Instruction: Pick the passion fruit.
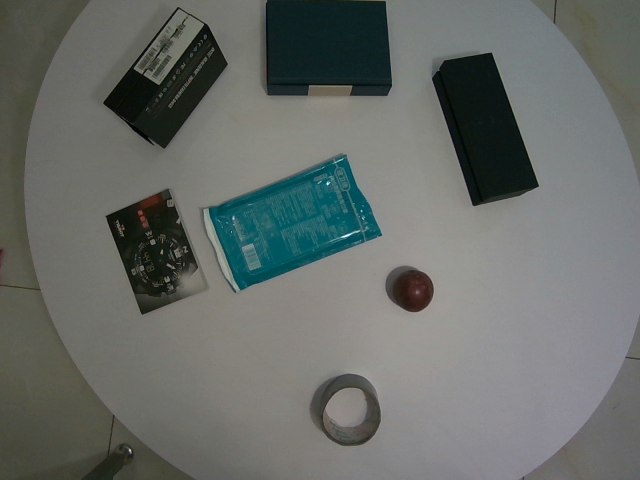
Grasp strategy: vertical